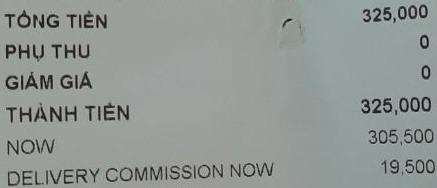
TỔNG TIỀN 325,000
PHỤ THU 0
GIẢM GIÁ 0
THÀNH TIỀN 325,000
NOW 305,500
DELIVERY COMMISSION NOW 19,500